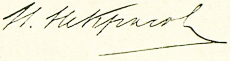
Signature of: nikolai vissarionovich nekrasov